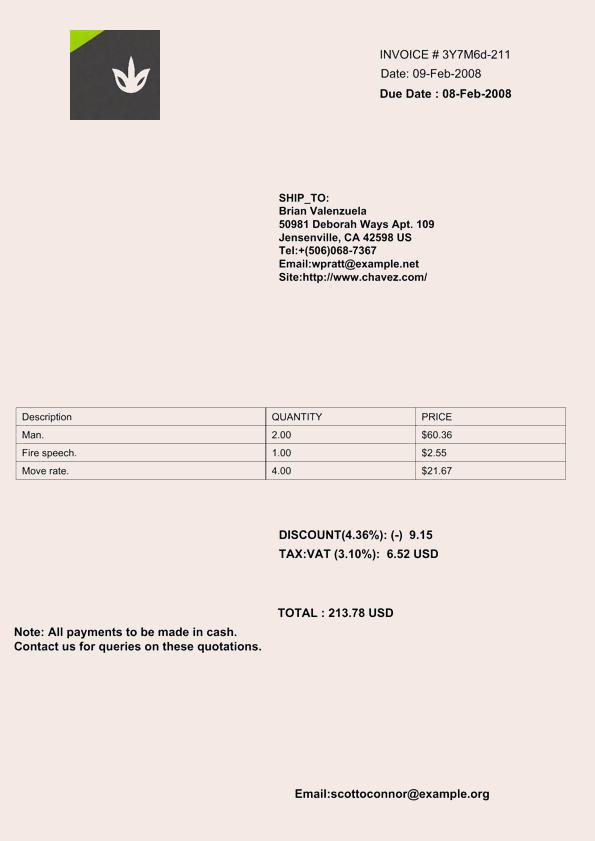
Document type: Invoice